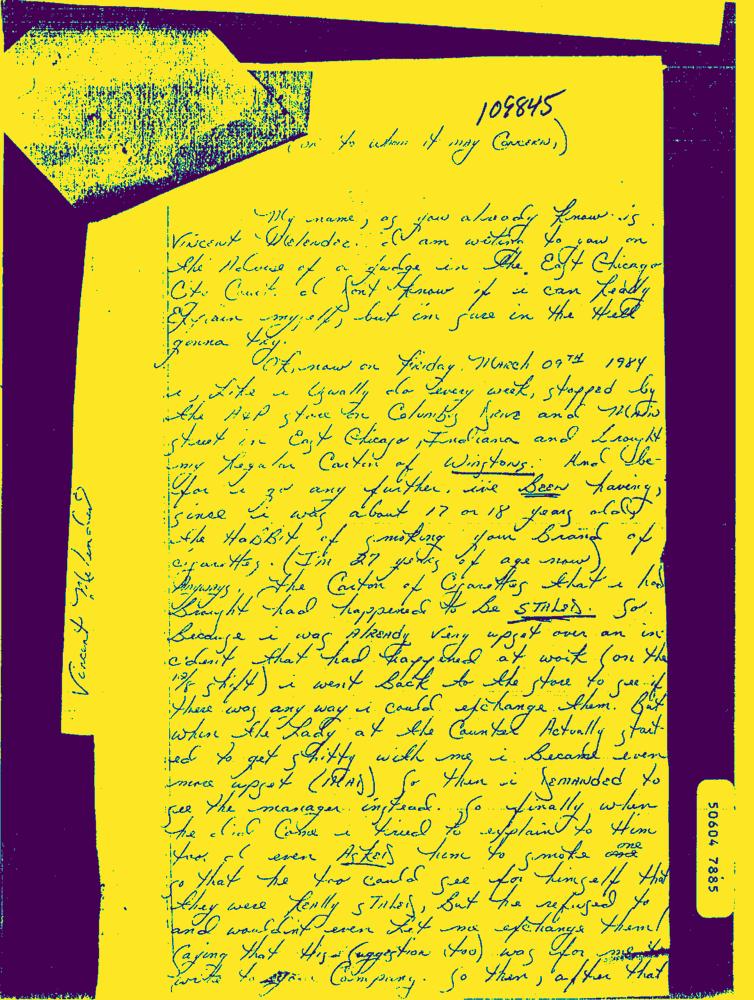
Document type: Hand-Written